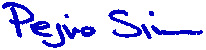
Signature of: simon edward adrian payne